Question: How is the history relevant to the case?
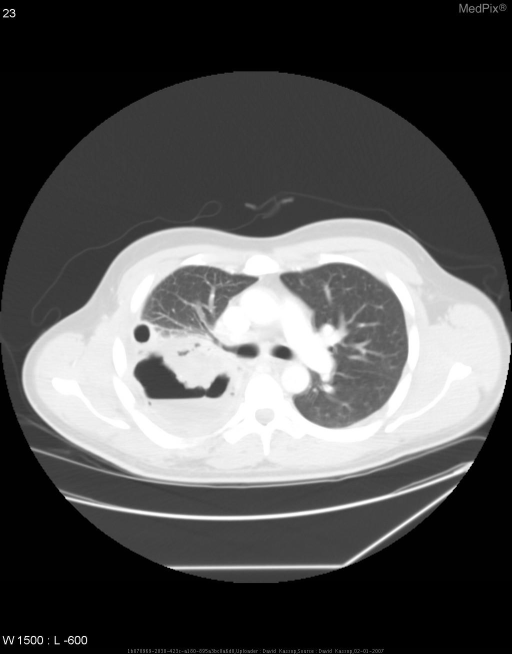
Answer: The patient's history of 26 y.o. returning from Operation Iraqi Freedom s/p GSW to right chest three weeks ago  - now presenting with fevers, chills, night-sweats, and painful, non-productive cough overnight. is key in understanding the case.